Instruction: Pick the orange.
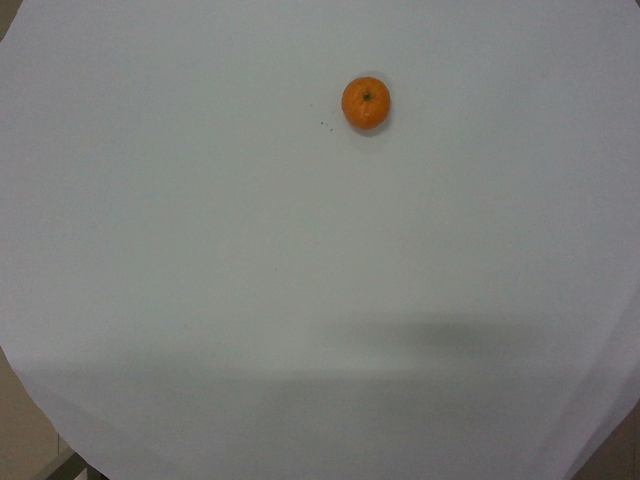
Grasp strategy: vertical